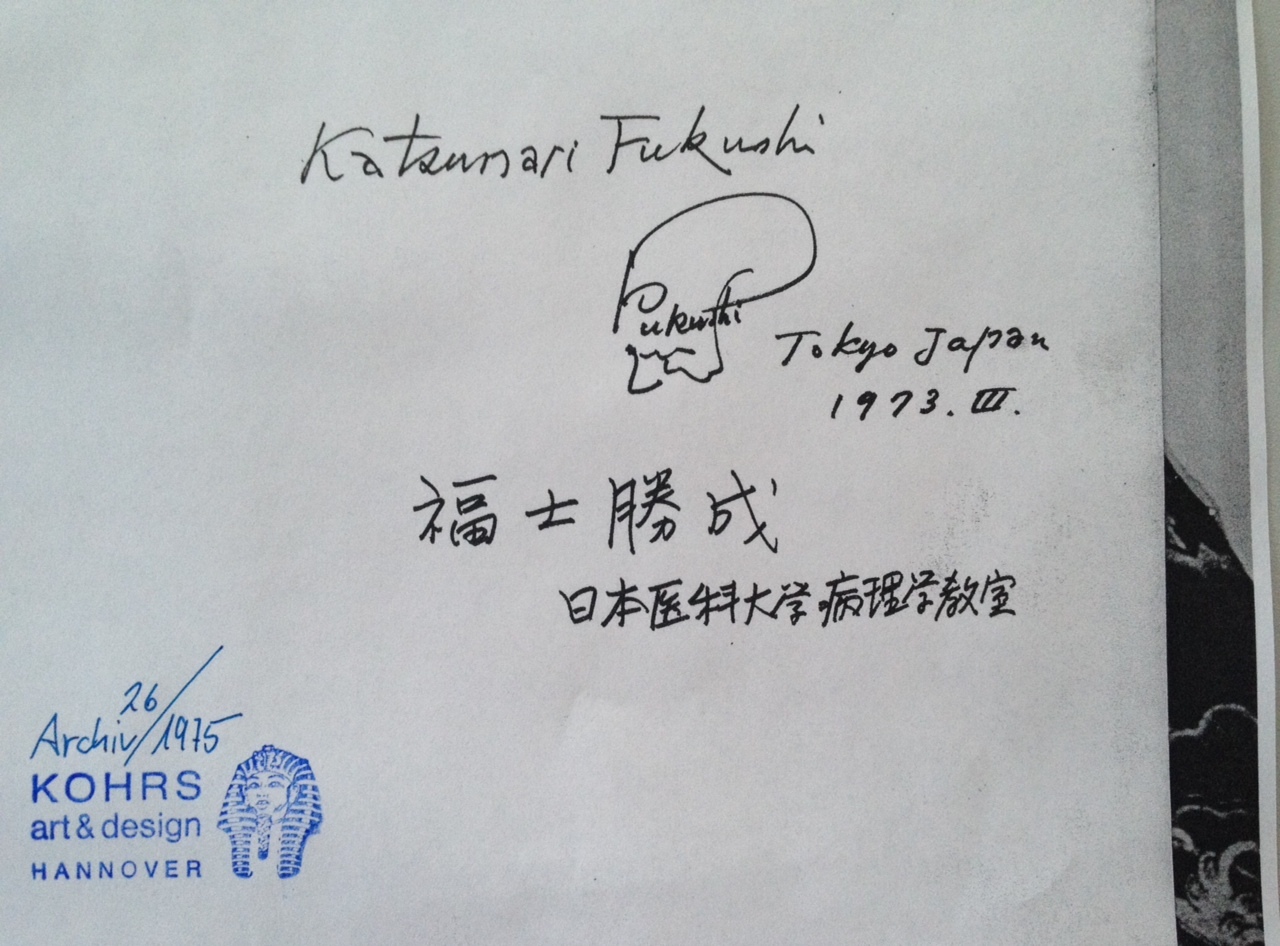
Signature of: fukushi katsunari